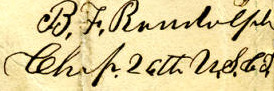
Signature of: benjamin f randolph